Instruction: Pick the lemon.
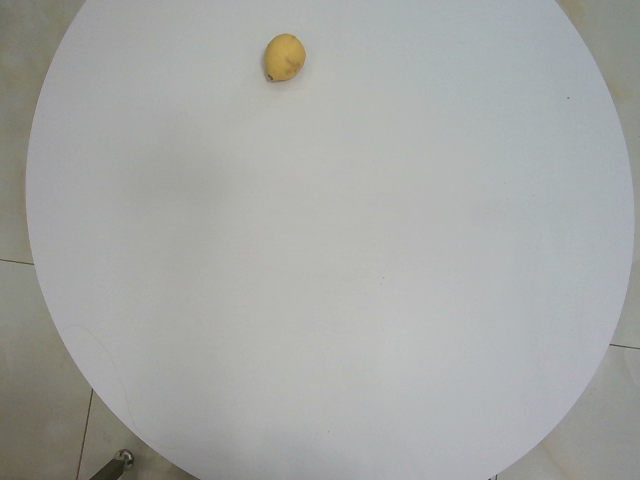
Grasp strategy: vertical